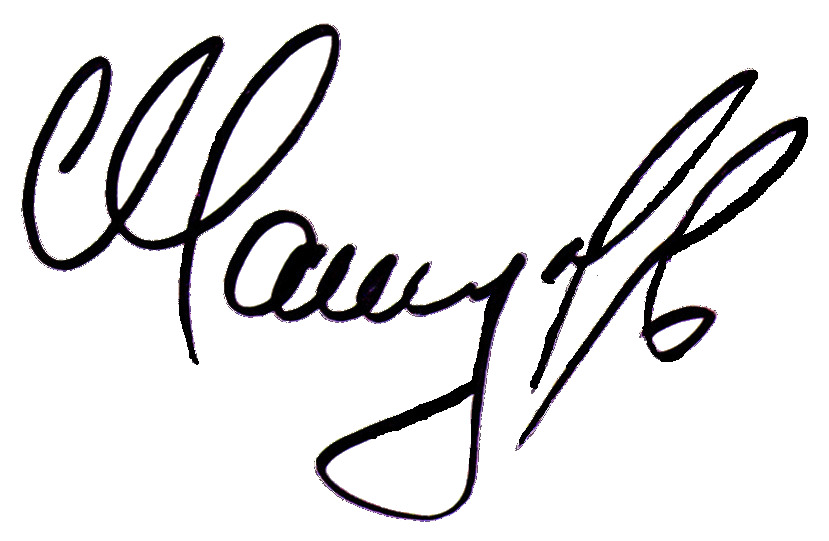
Signature of: yuri shatunov